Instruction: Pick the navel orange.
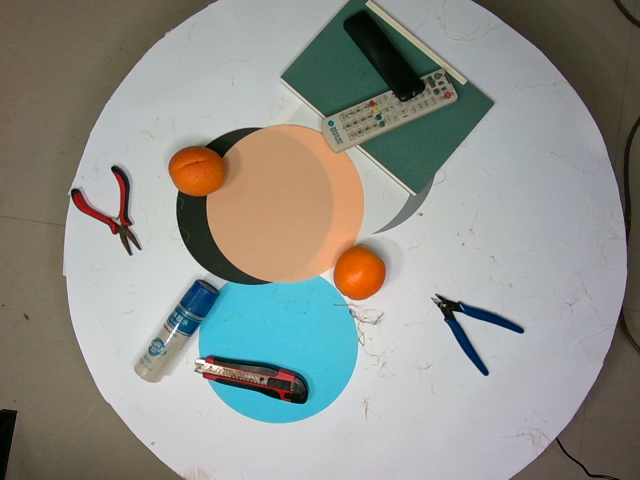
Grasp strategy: vertical